Question: What is the mailing or notice date provided in the document?
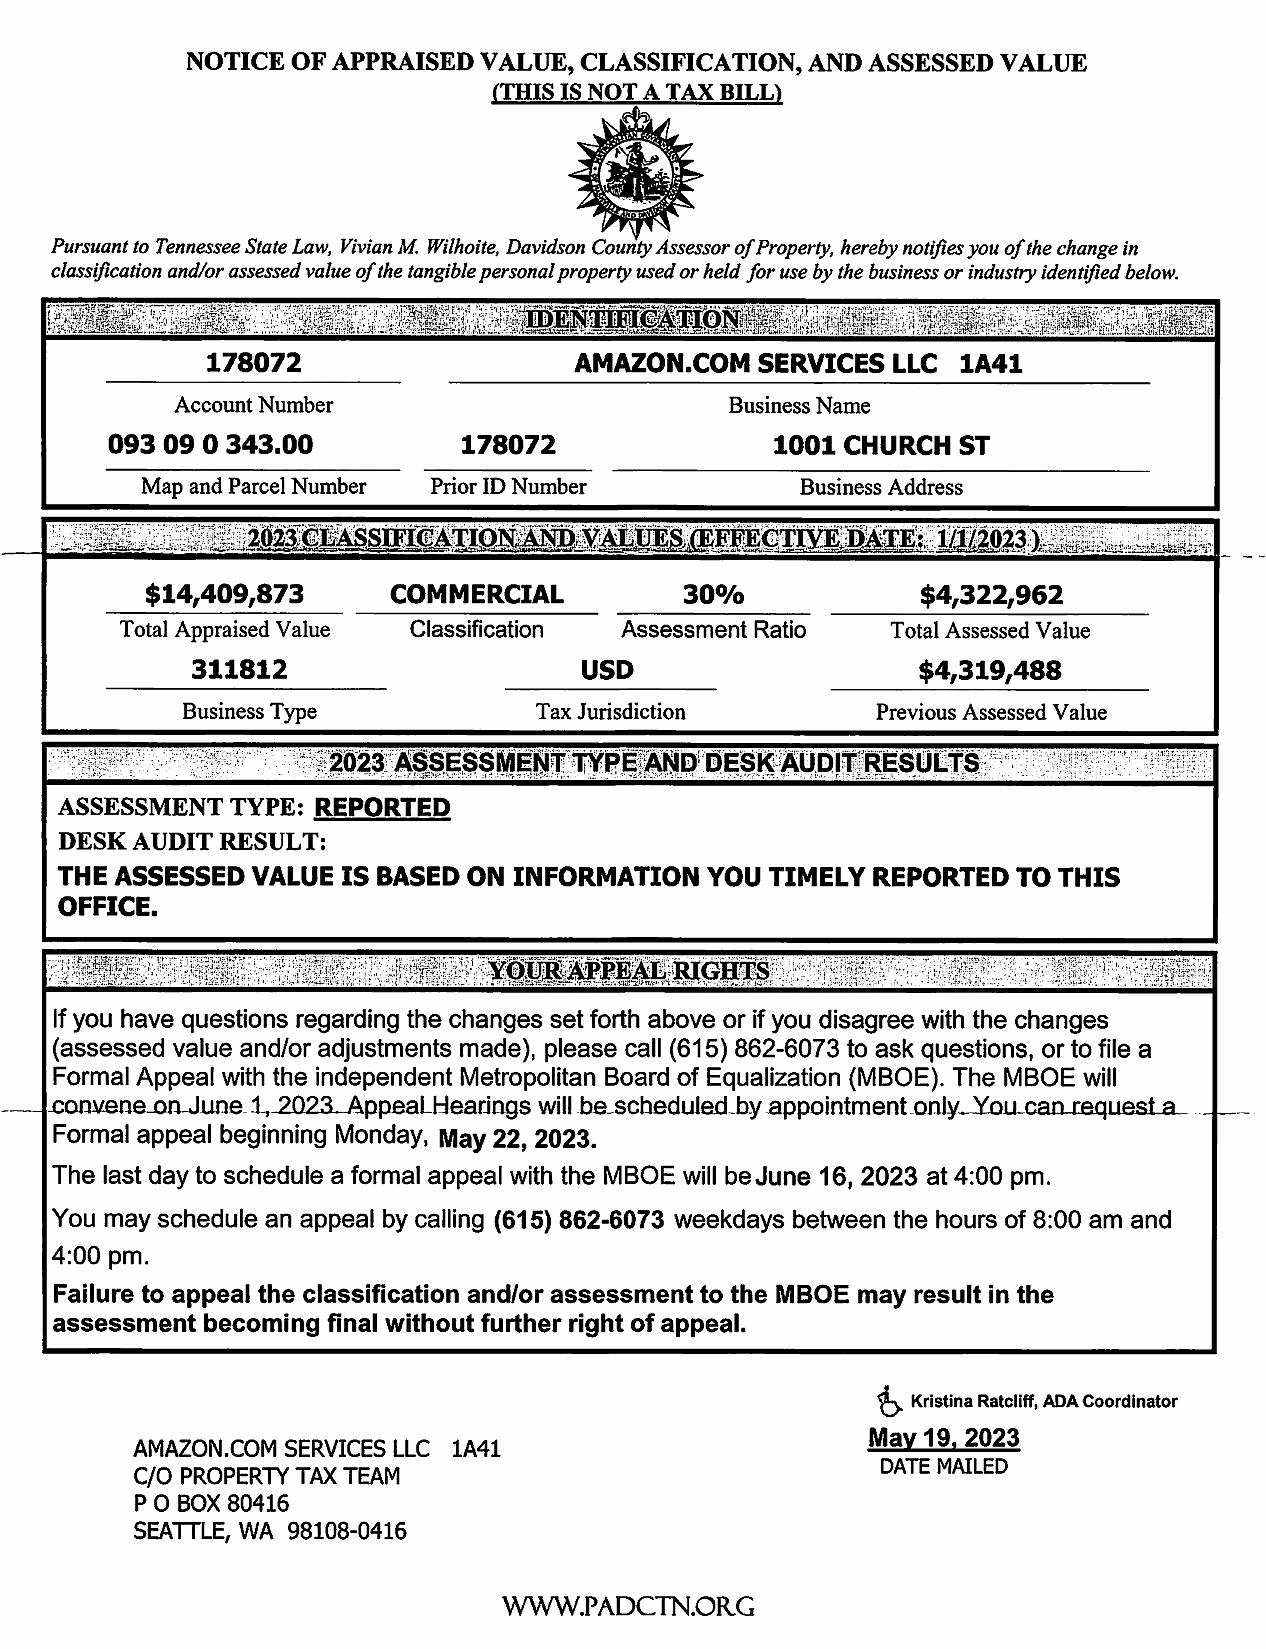
Answer: "19-May-23"